Question: How does the patient history play a role?
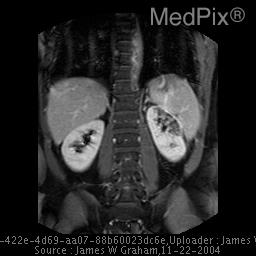
Answer: The patient's history of 38 year old healthy male with past medical history significant only for recent onset hypertension. Presented to the Emergency Department with acute onset of left flank pain. is key in understanding the case.